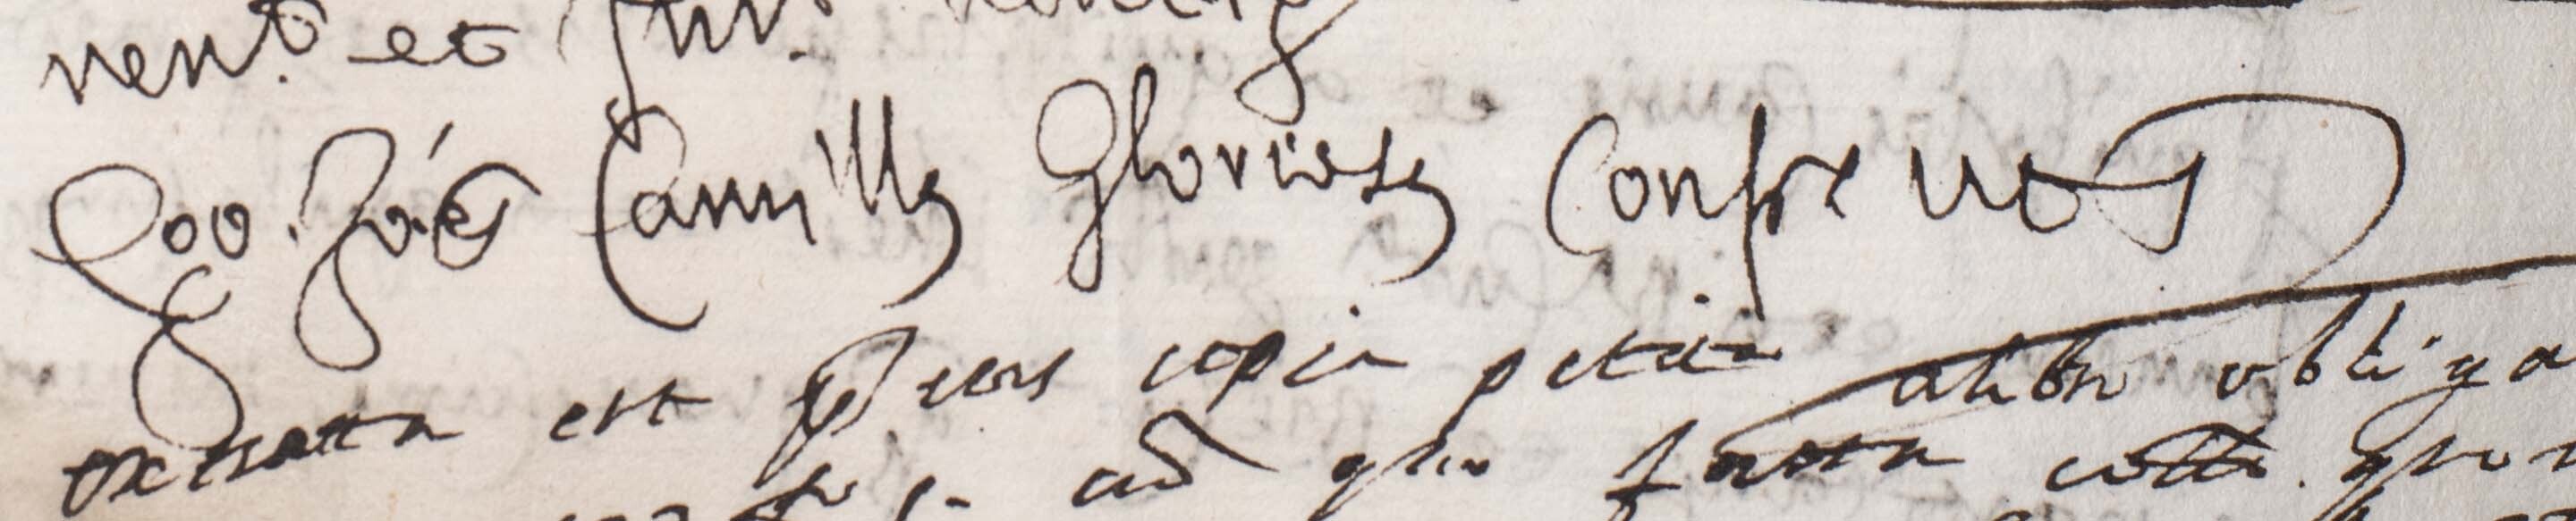
Signature of: giovanni camillo glorioso